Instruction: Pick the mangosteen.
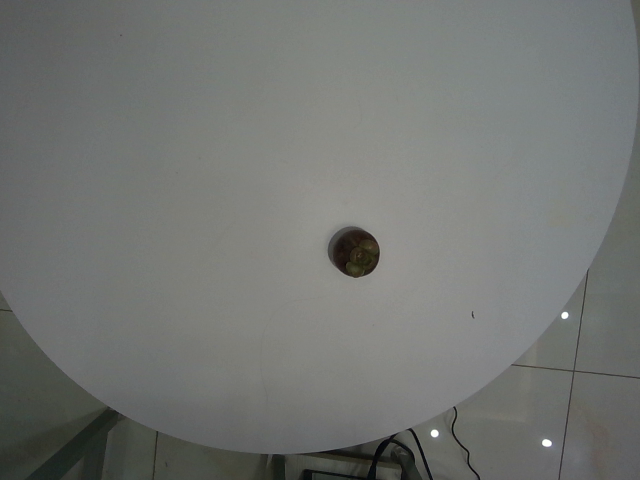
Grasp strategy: vertical